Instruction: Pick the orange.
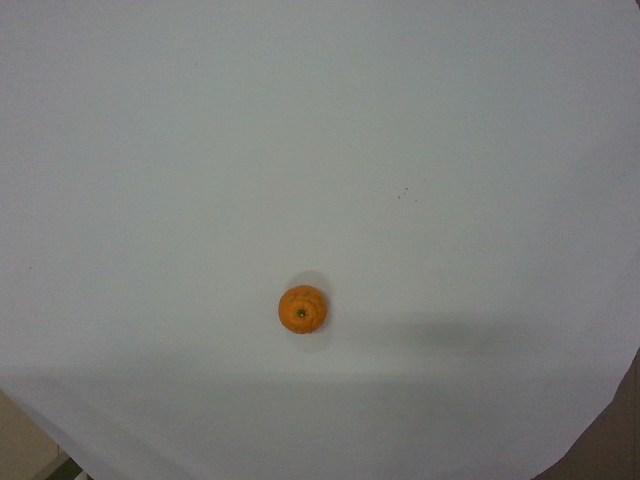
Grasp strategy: vertical